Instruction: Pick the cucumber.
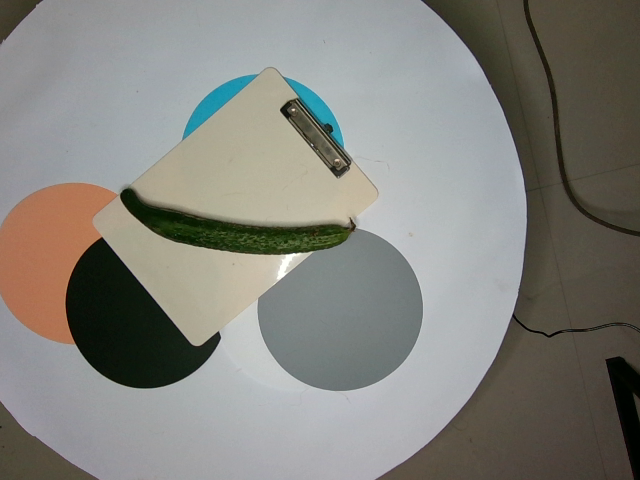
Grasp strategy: vertical